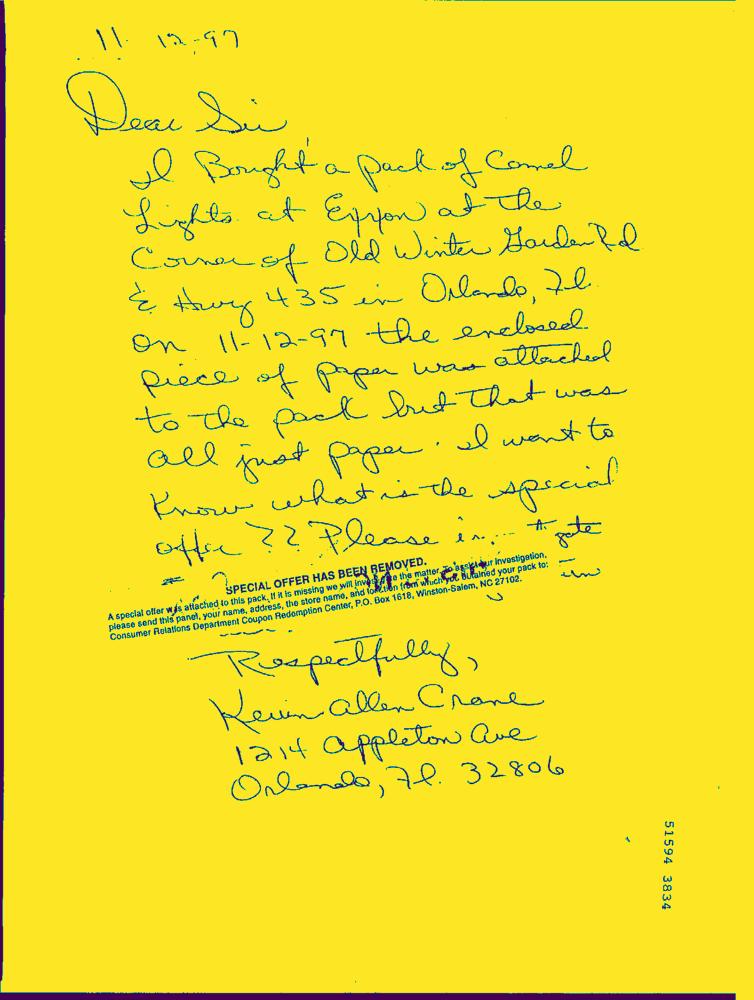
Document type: Hand-Written